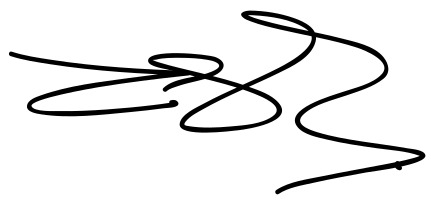
Signature of: alison redford